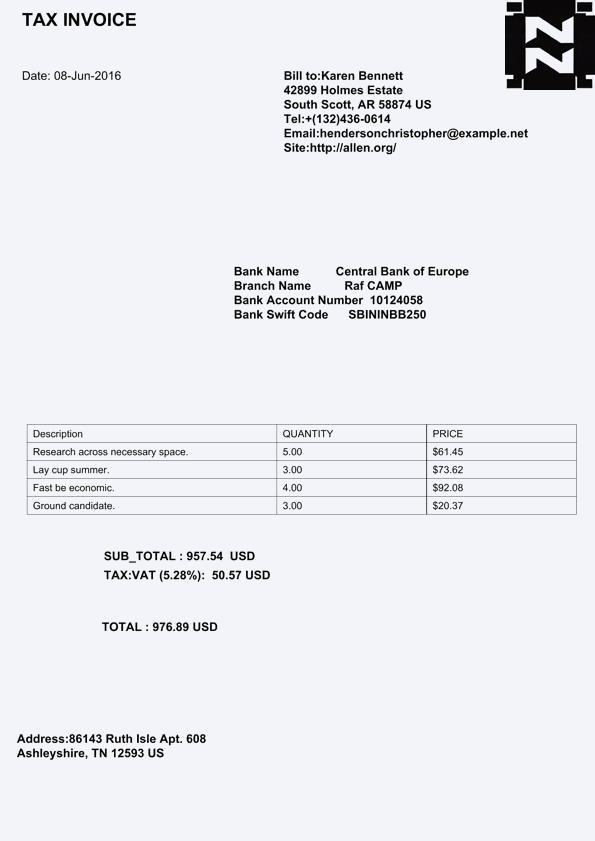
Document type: Invoice